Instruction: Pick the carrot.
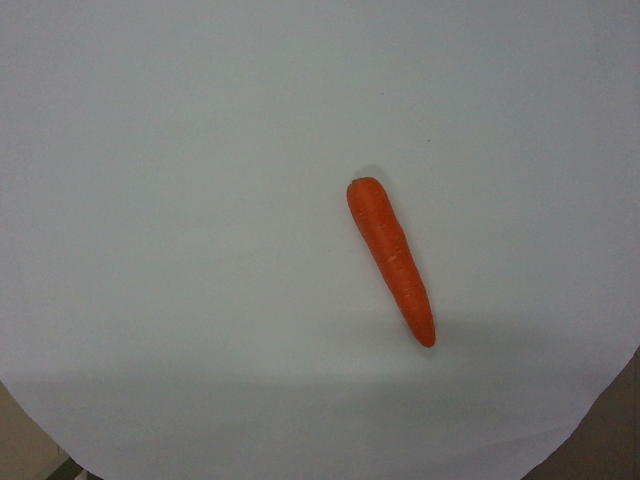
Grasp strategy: vertical